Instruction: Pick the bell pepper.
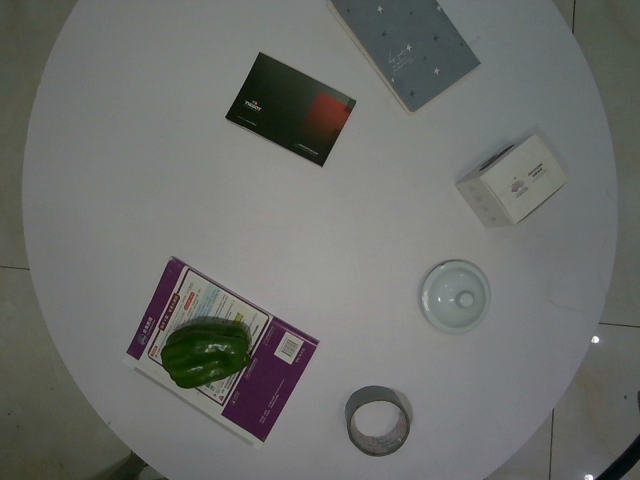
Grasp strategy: vertical